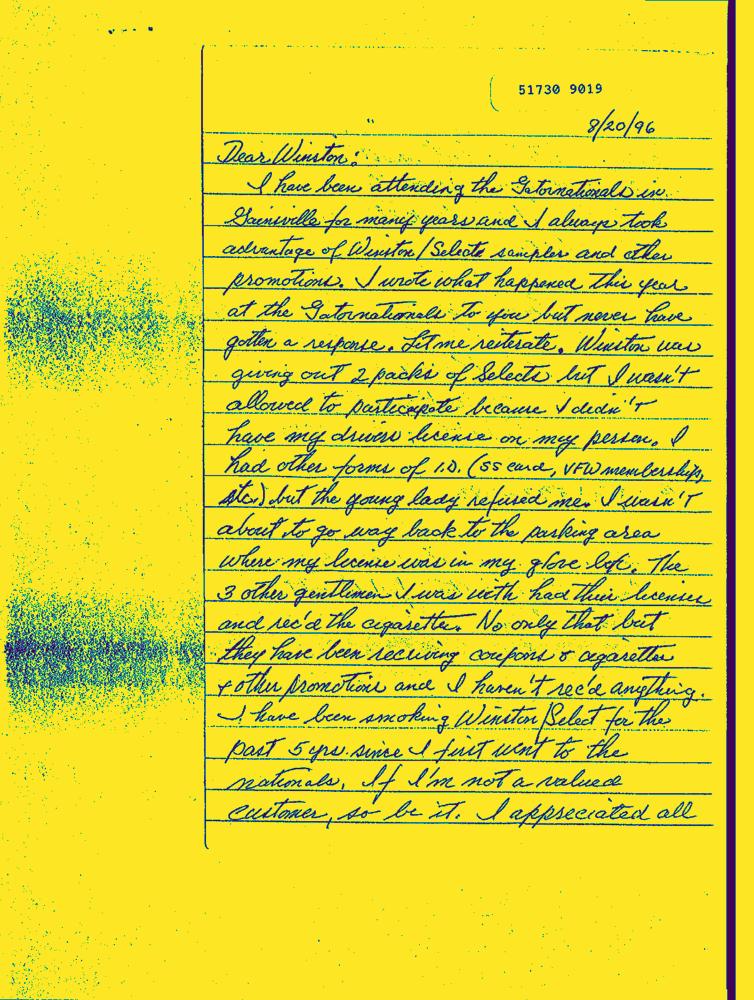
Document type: Hand-Written